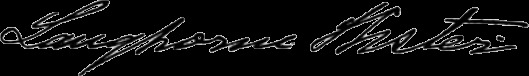
Signature of: langhorne wister